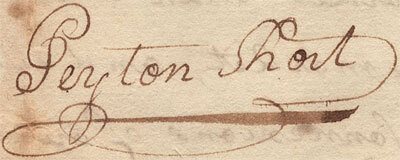
Signature of: peyton short